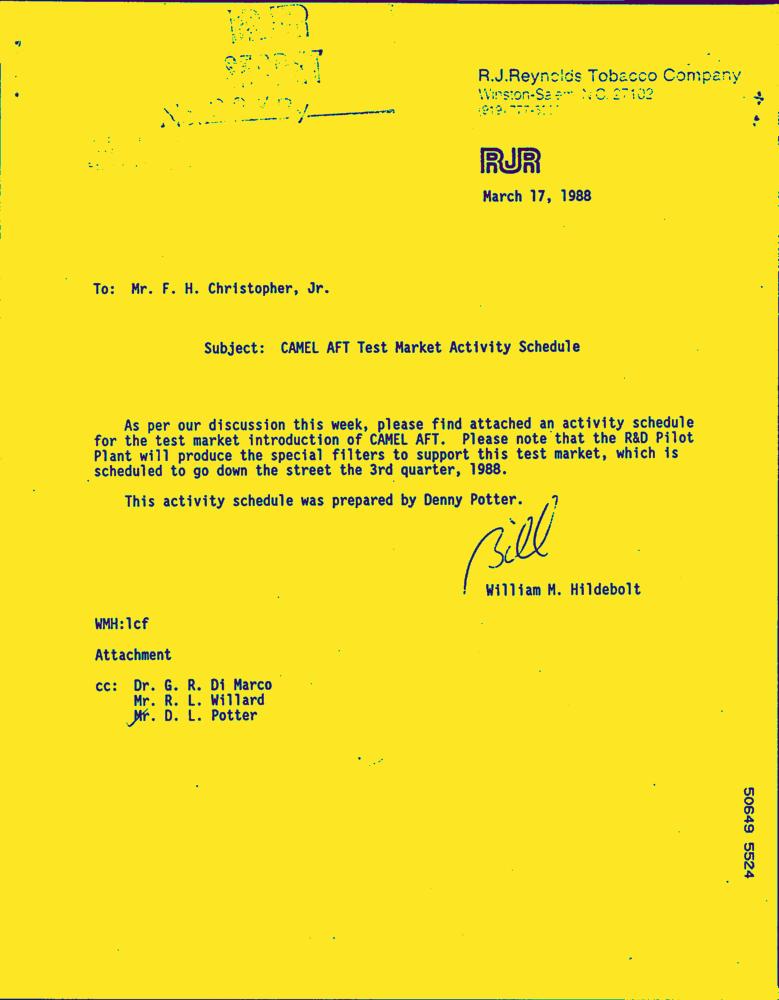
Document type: Letter-Doc